Question: What could the diagnosis suggest?
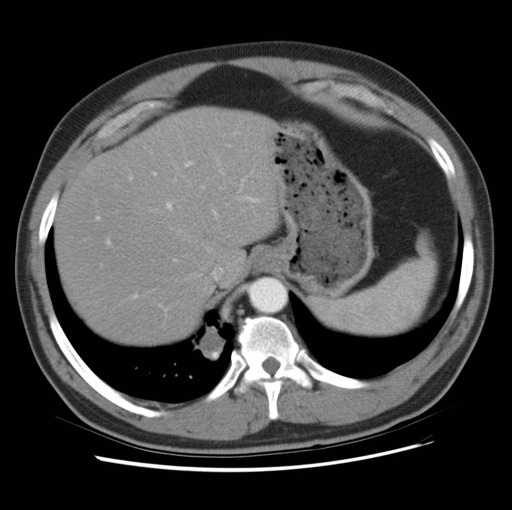
Answer: The possible diagnosis includes Pulmonary sequestration
Necrotizing pneumonia
Bronchogenic cyst
Diaphragmatic hernia
Rounded atelectasis
Neurogenic tumor.